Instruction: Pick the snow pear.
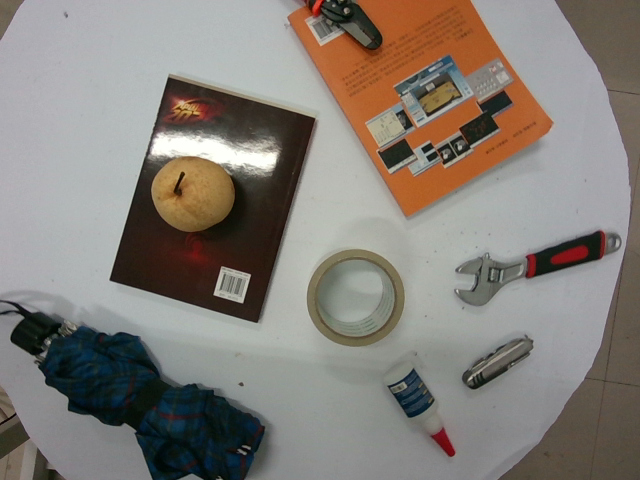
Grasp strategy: vertical